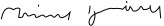
Signature of: michael ignatieff